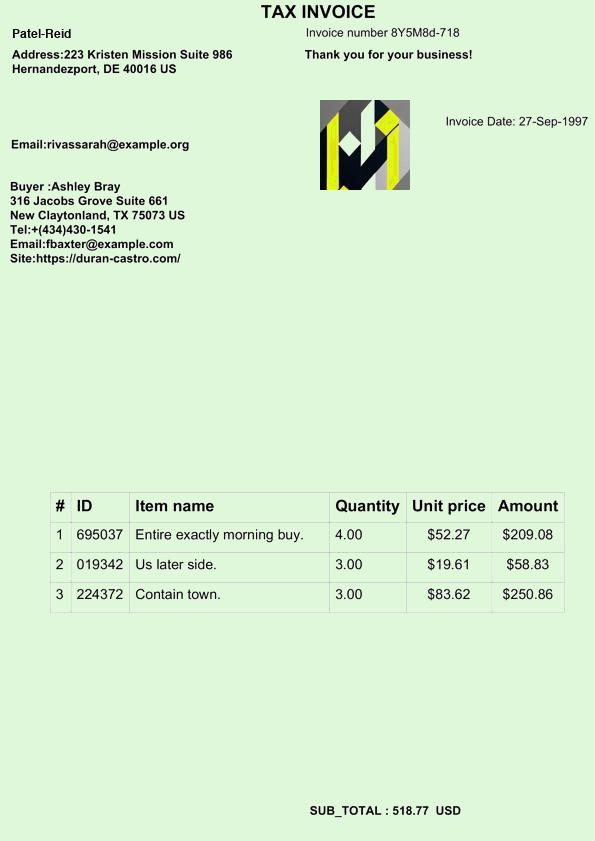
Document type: Invoice